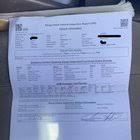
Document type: Invoice